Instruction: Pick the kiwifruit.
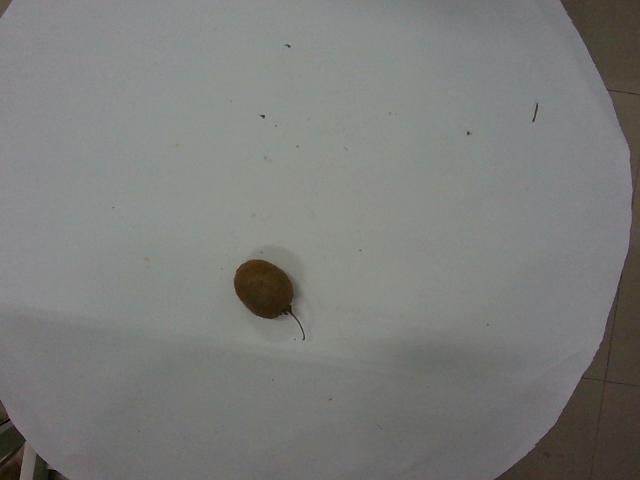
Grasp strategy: vertical